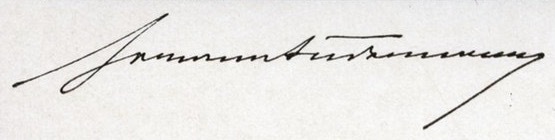
Signature of: hermann sudermann